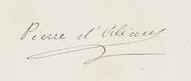
Signature of: prince pierre duke of penthièvre